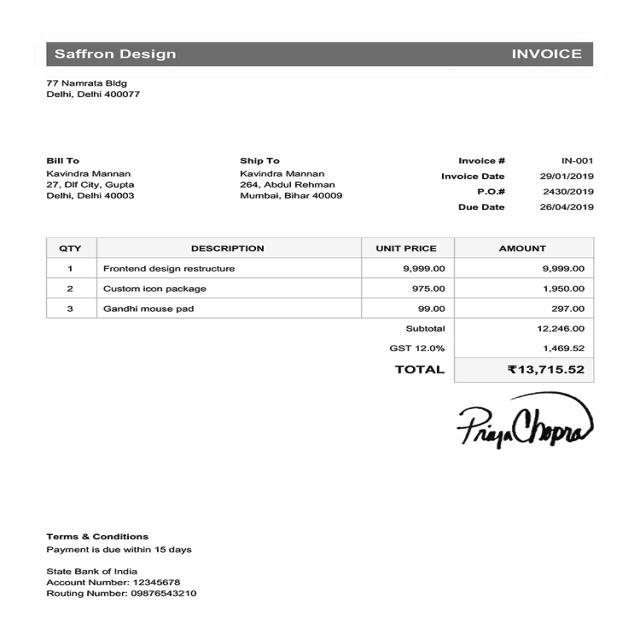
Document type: Invoice